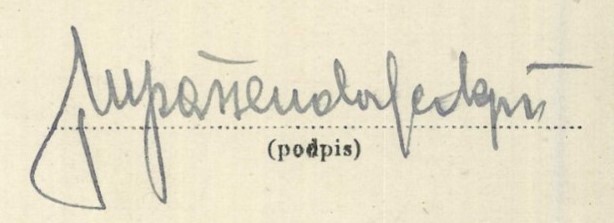
Signature of: władysław passendorfer